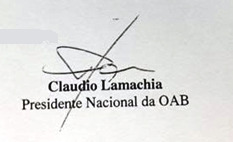
Signature of: claudio lamachia